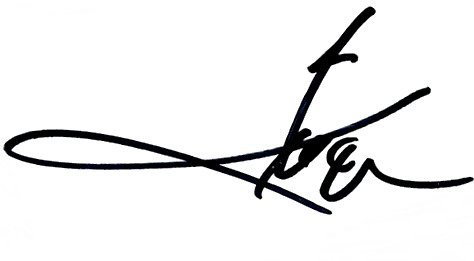
Signature of: liber